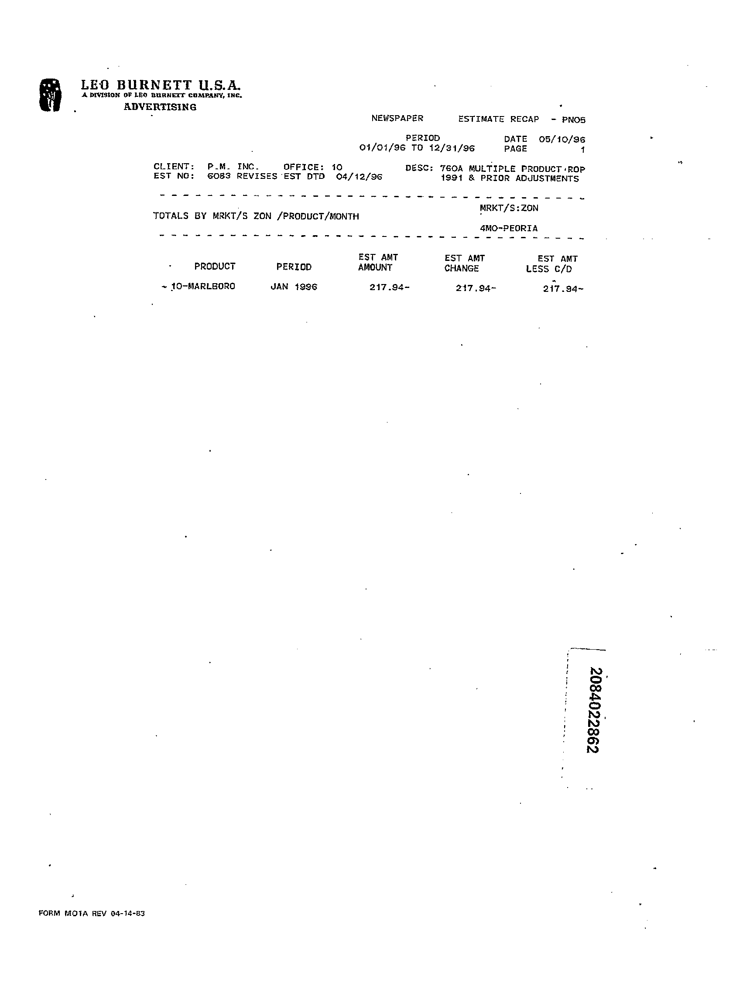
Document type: Invoice